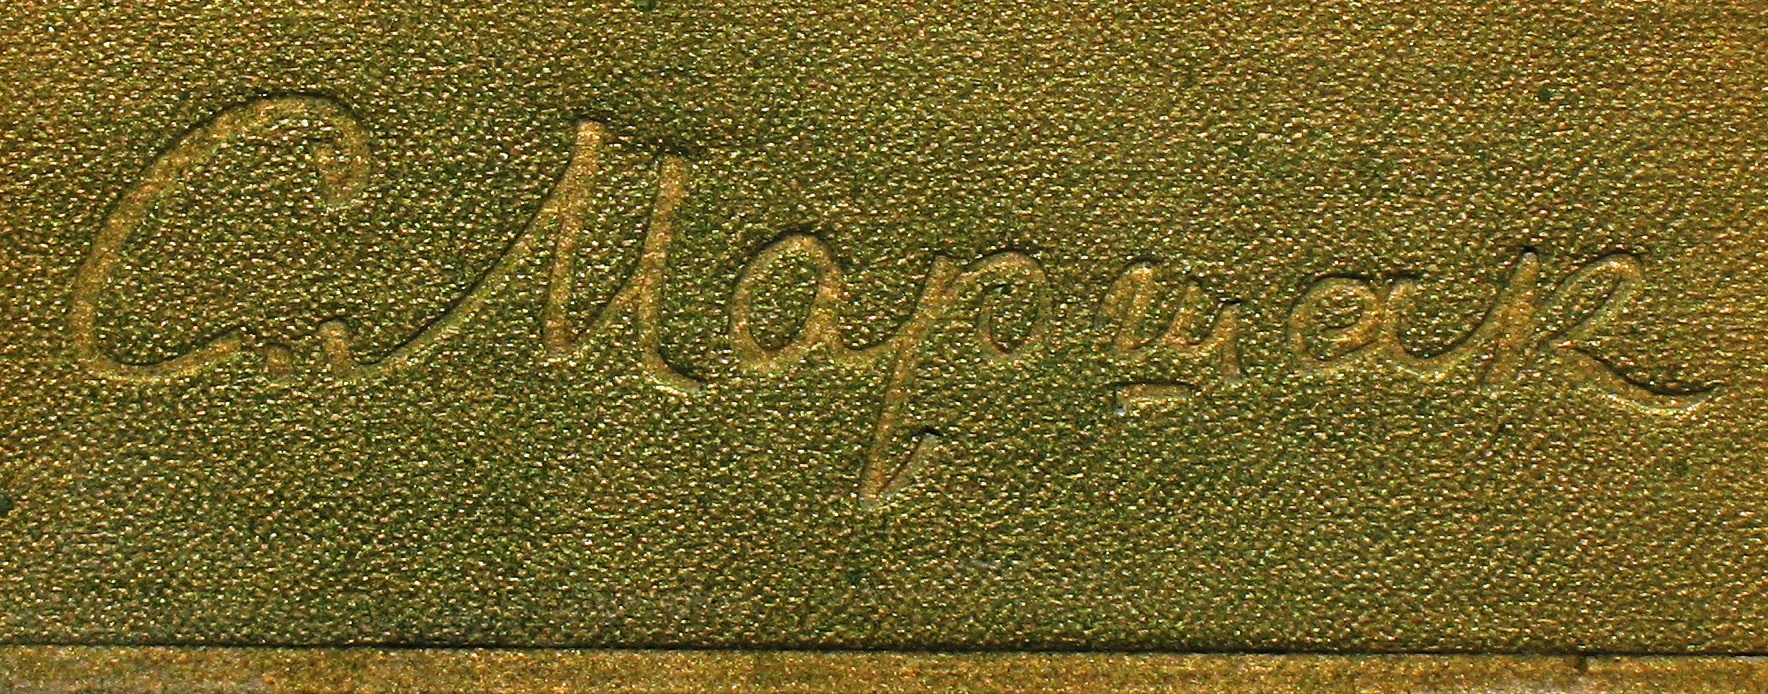
Signature of: samuil marshak